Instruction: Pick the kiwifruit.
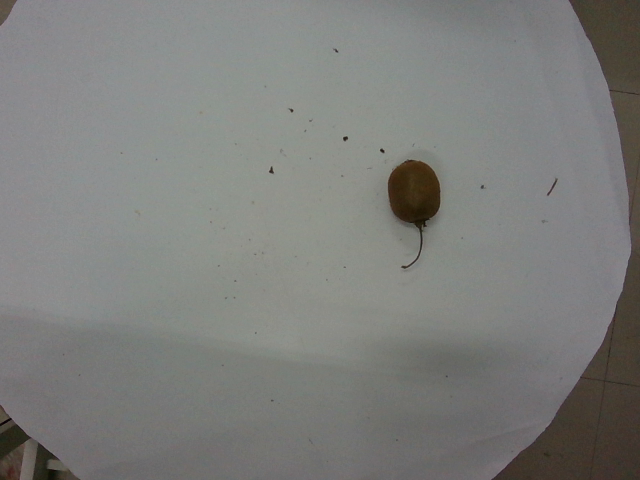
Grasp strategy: vertical